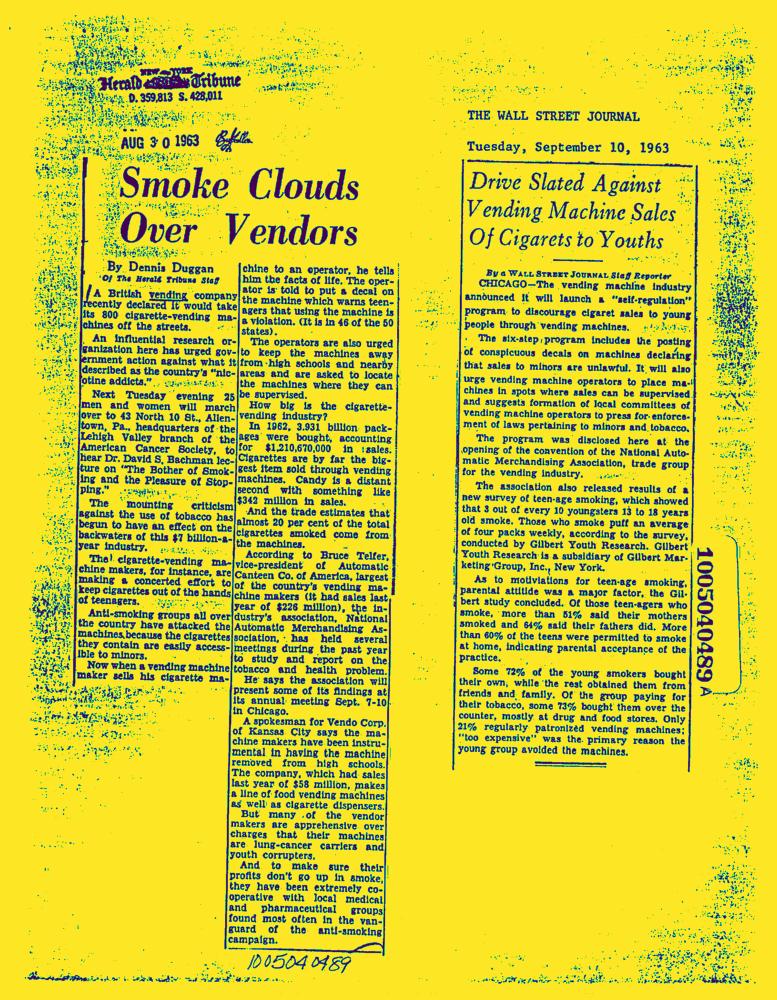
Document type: News-Article